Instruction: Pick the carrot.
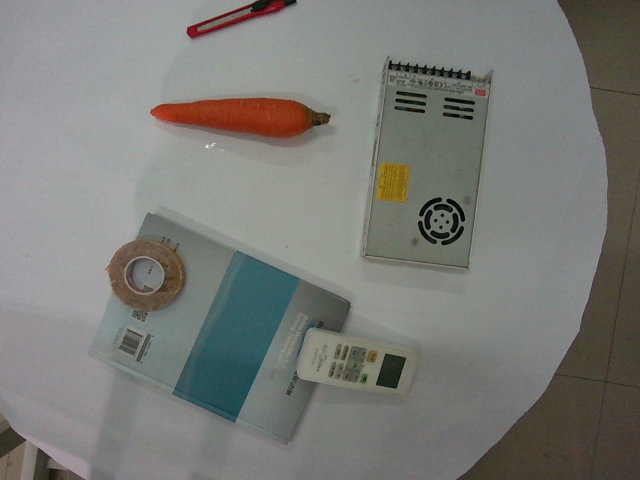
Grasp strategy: vertical